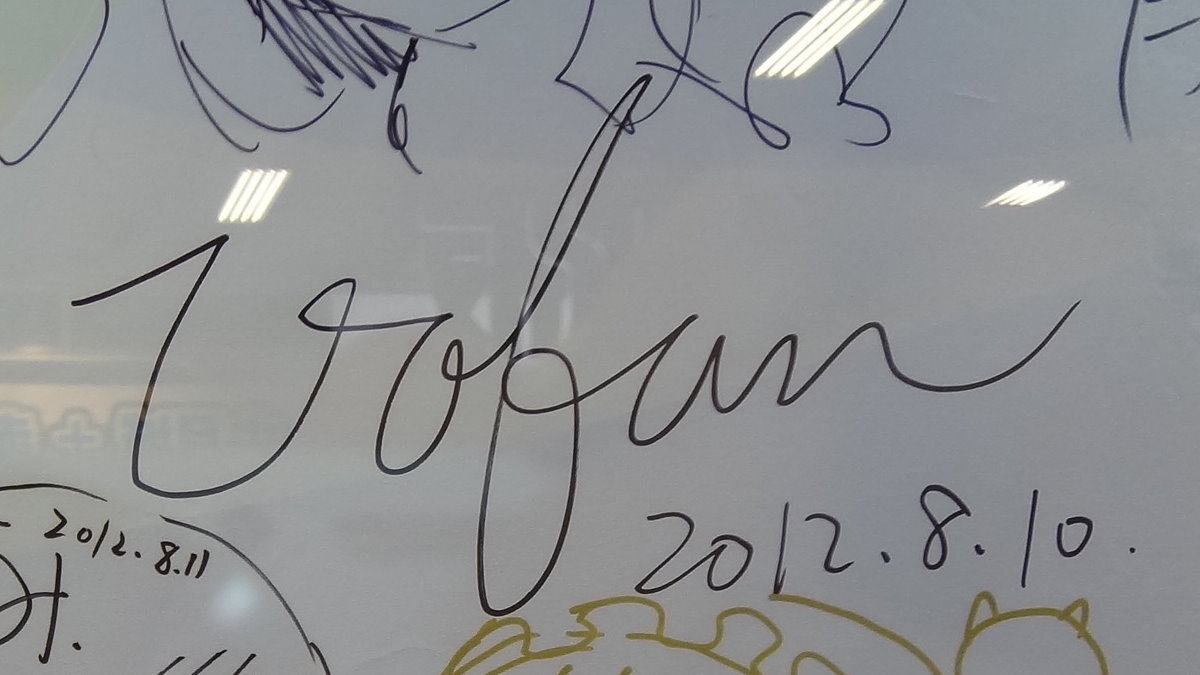
Signature of: vofan